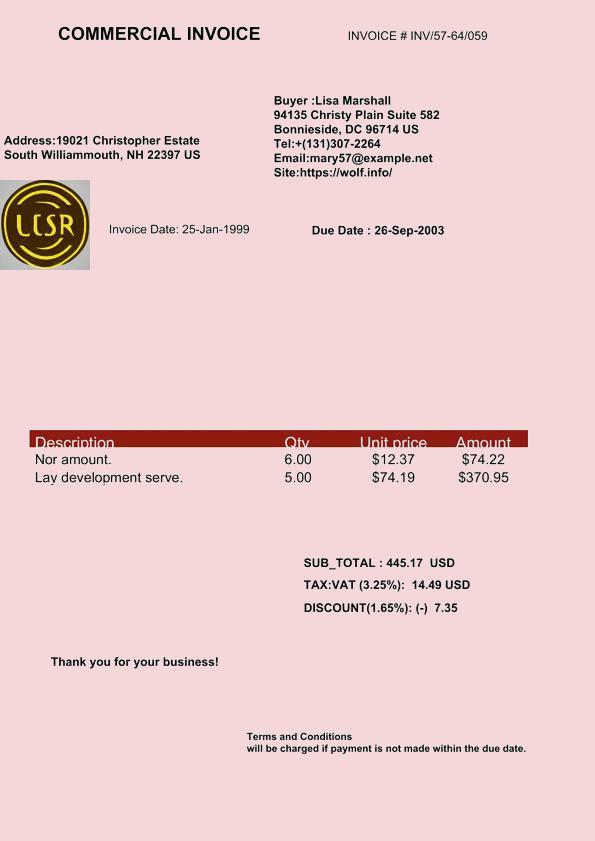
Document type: Invoice